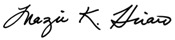
Signature of: mazie hirono